Question: What type of tax is indicated in the document, personal property or real estate?
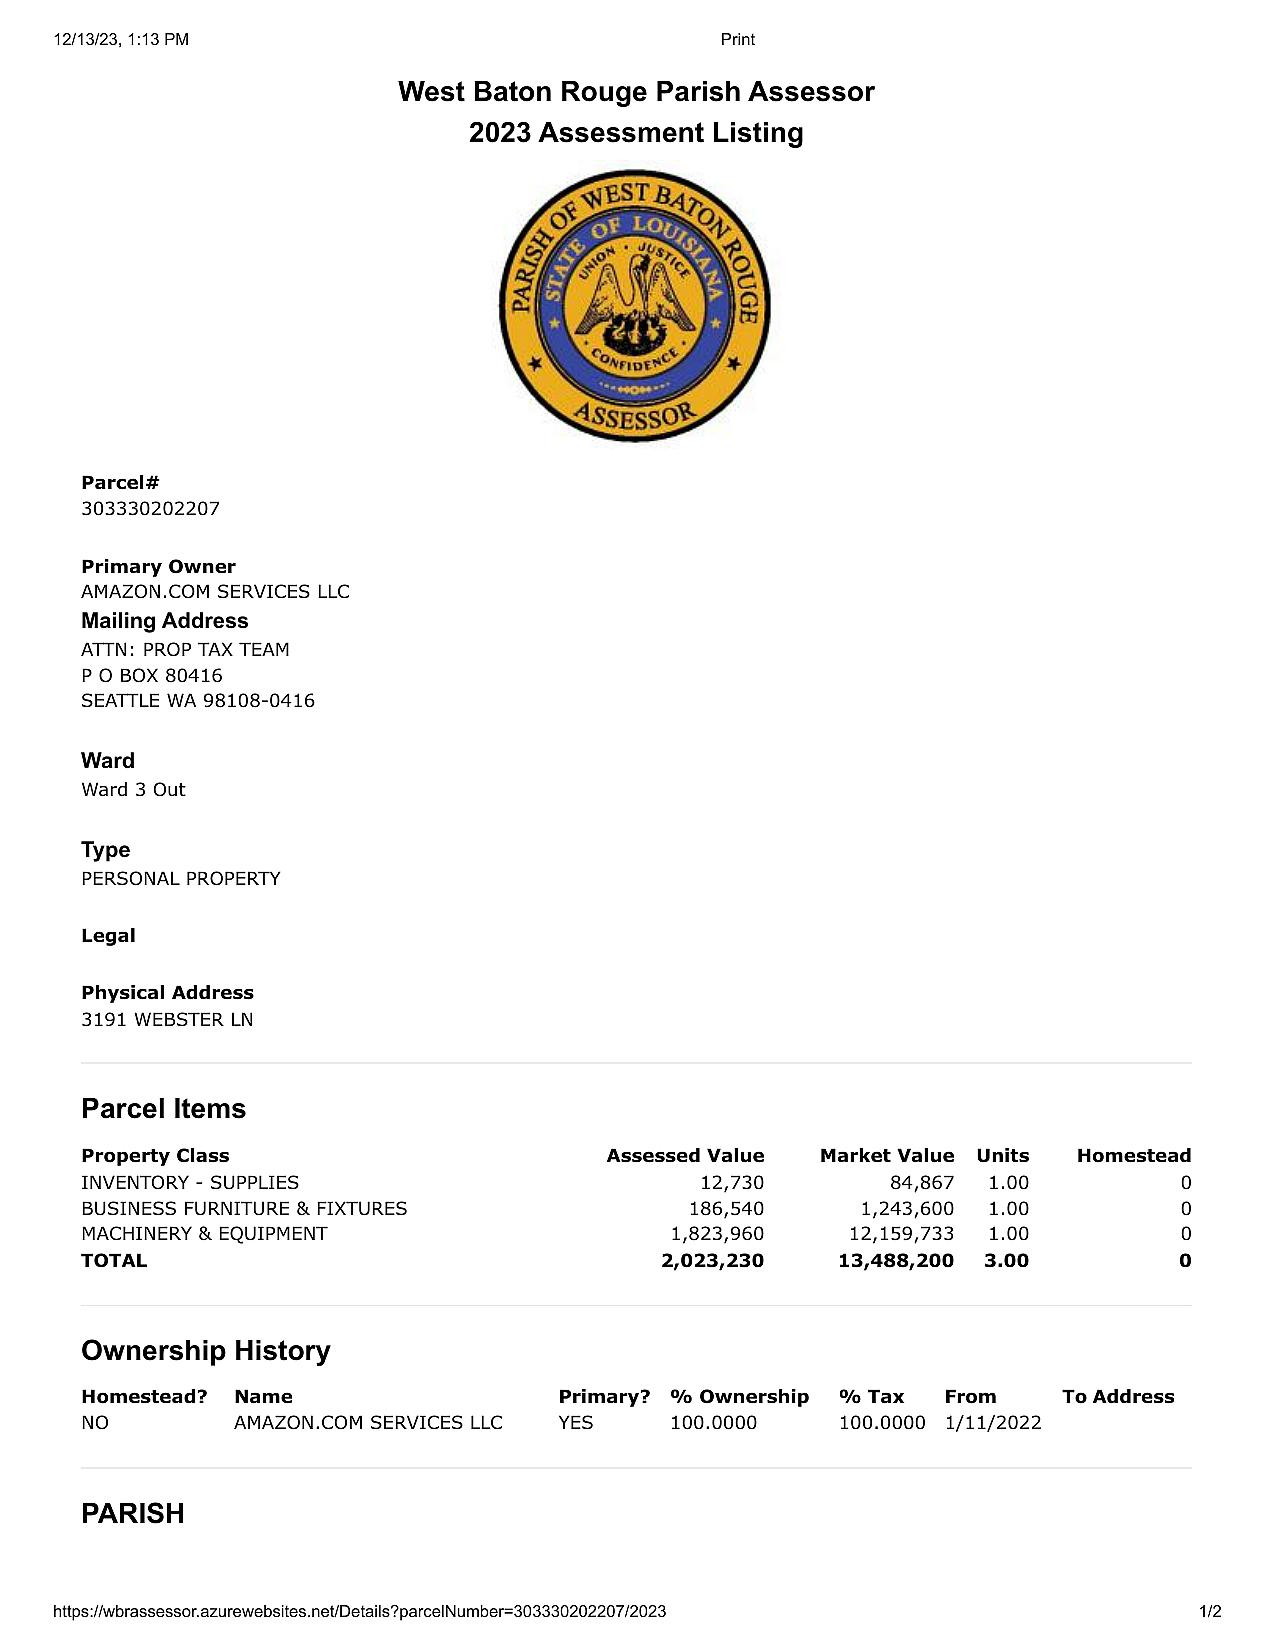
Answer: "PERSONAL PROPERTY"